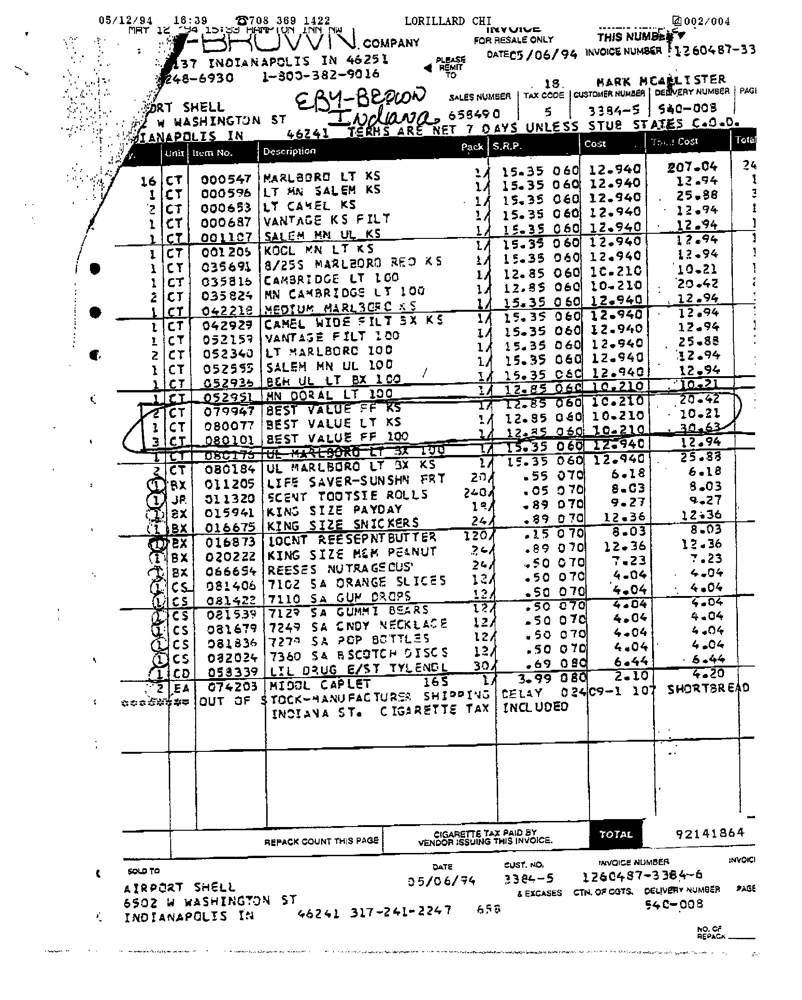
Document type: Invoice